Question: How does the patient history play a role?
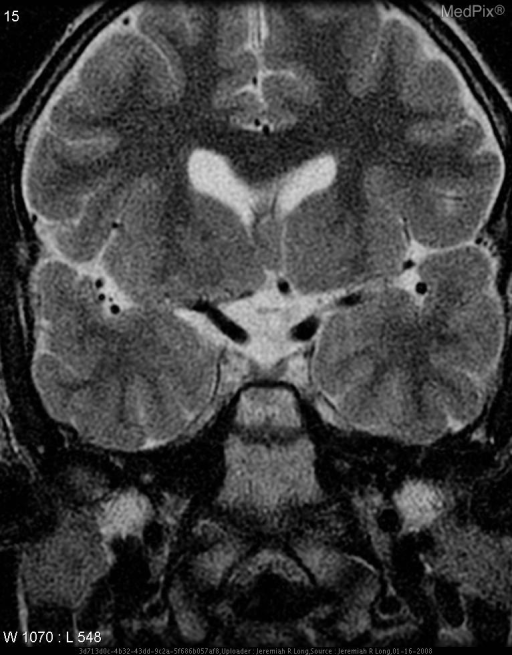
Answer: The patient's history of 10 year-old male with a known dignosis of septo-optic dysplasia. is key in understanding the case.